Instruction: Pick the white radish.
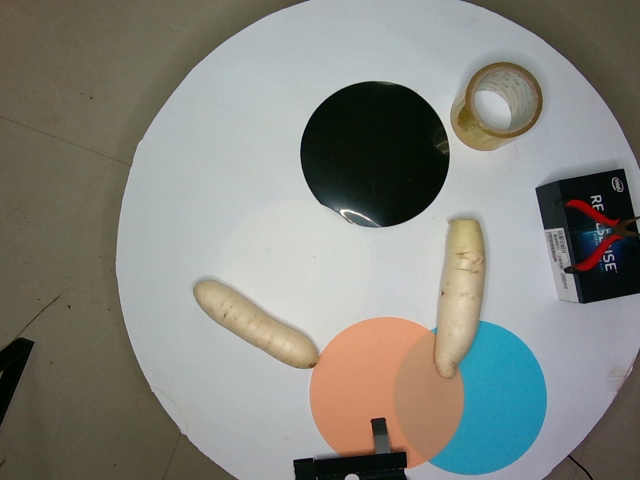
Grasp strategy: vertical